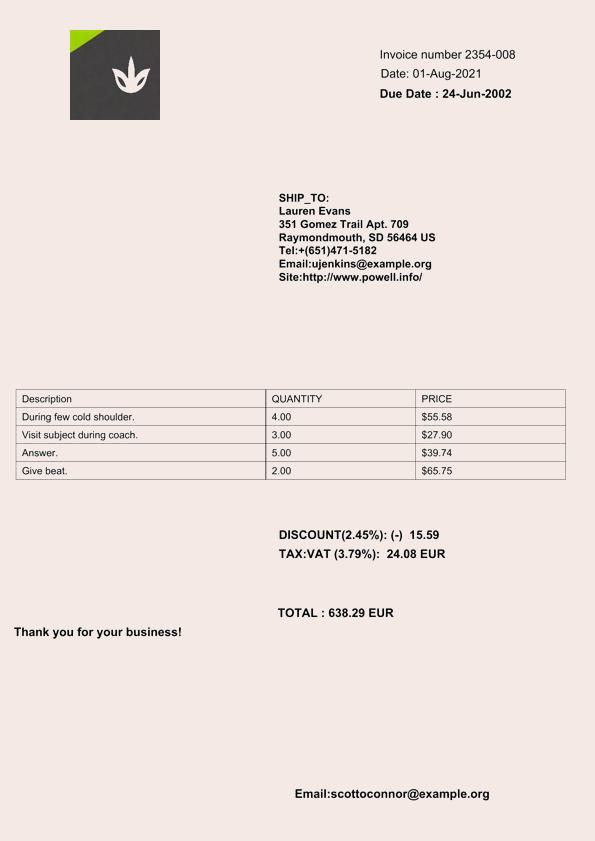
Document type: Invoice